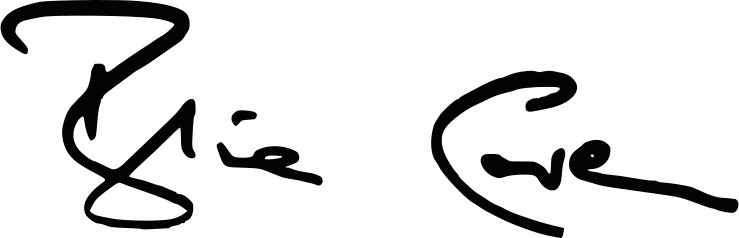
Signature of: brian cowen